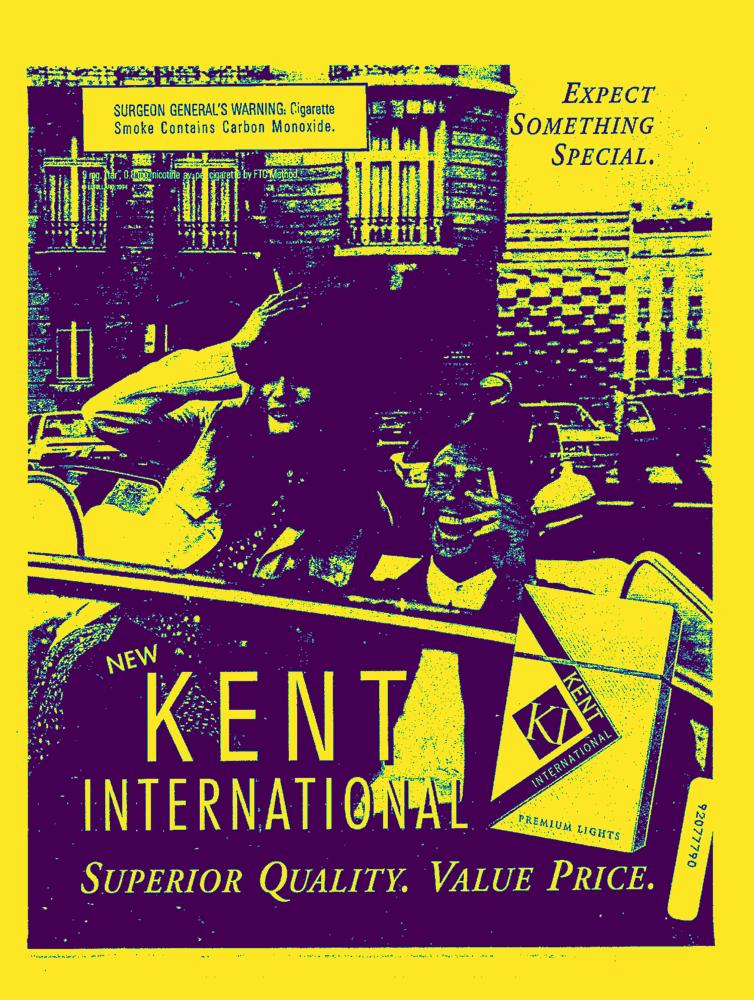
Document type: AD